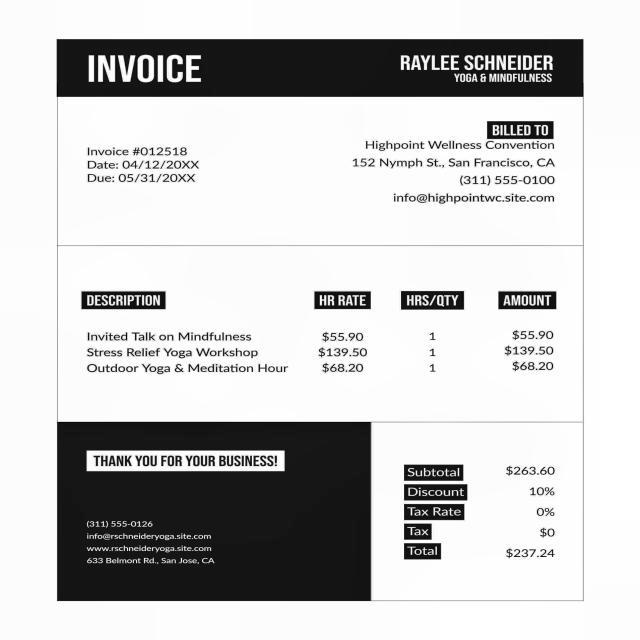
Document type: Invoice